Question: What is the earliest payment due date mentioned in the document?
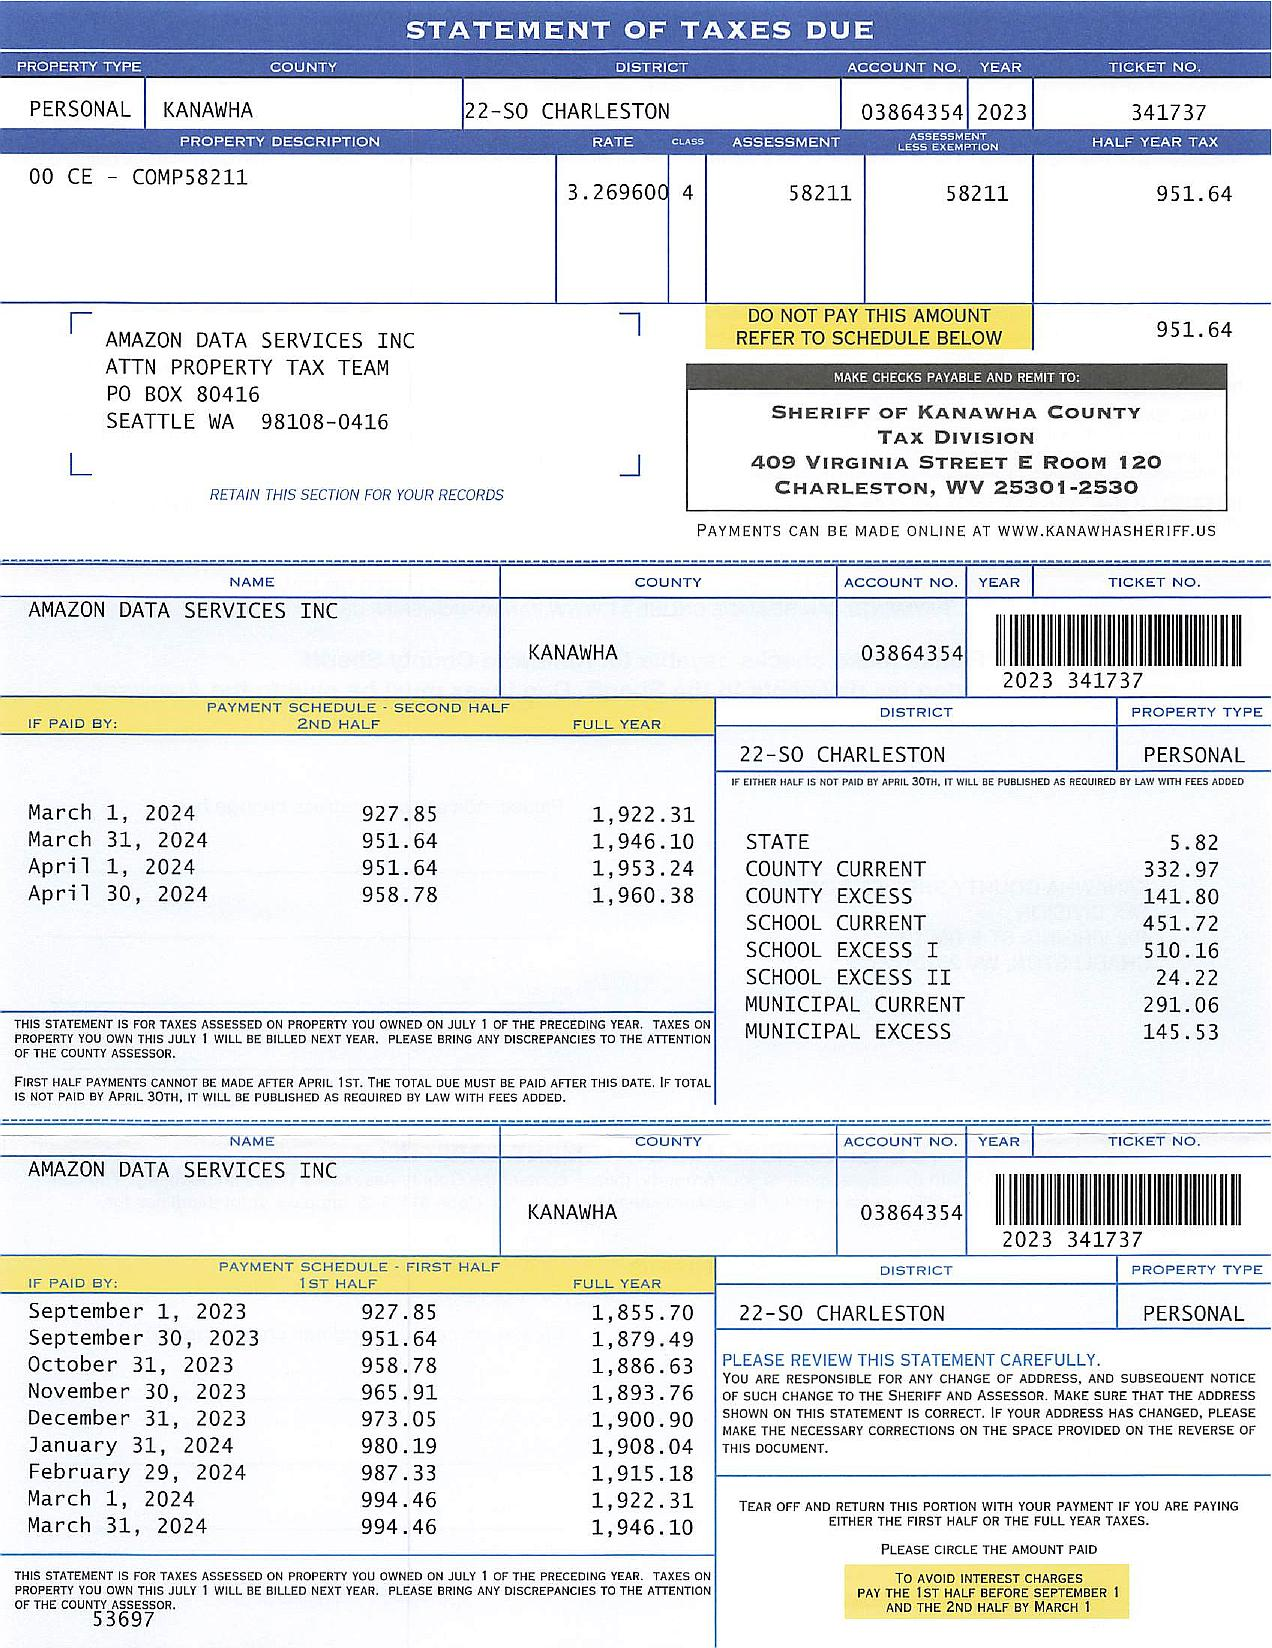
Answer: "1-Sep-23"